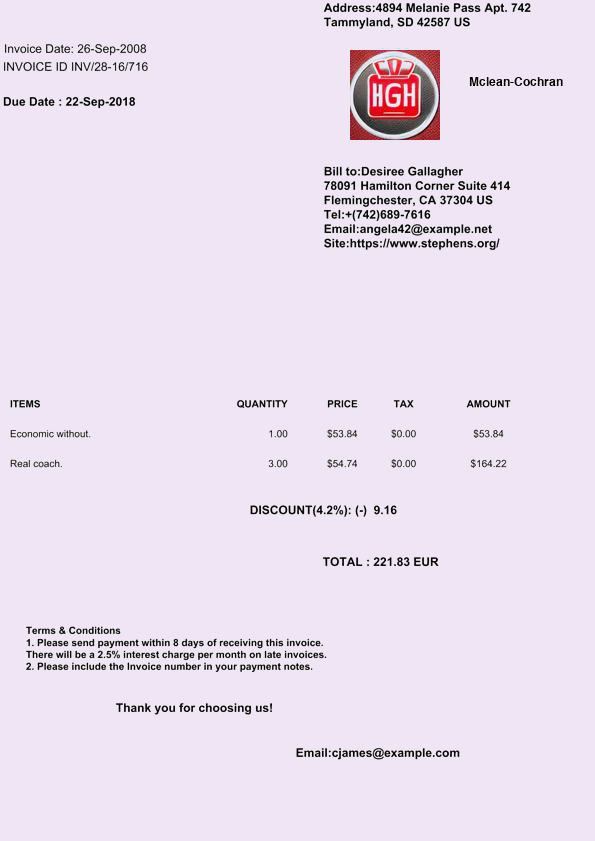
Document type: Invoice